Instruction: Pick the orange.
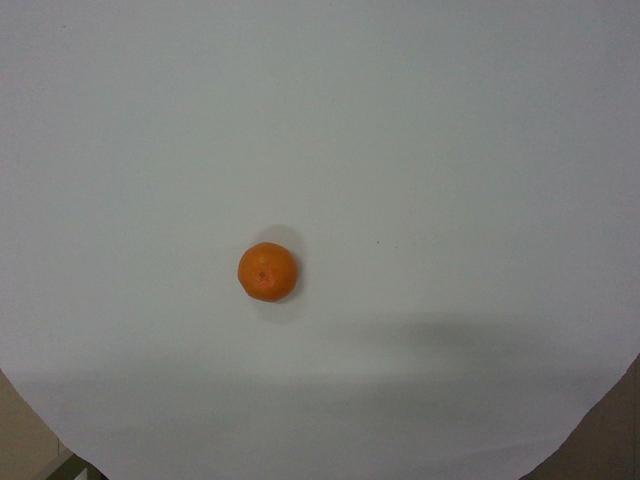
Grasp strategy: vertical